Question: What is the main concern?
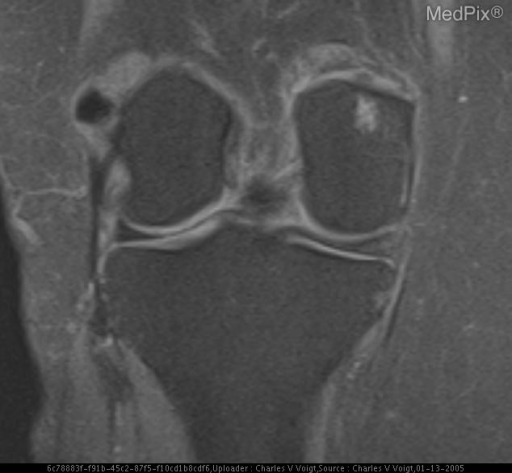
Answer: The findings suggest AP radiograph and Proton Density Fat Saturation (PD FS) knee MR from 2002 showing calcific deposits within the lateral collateral ligament (LCL). More recent imaging from 2005 showed resolution of calcium deposits.. Right Knee. The patient might have a history of 65 y/o with longstanding right knee pain.